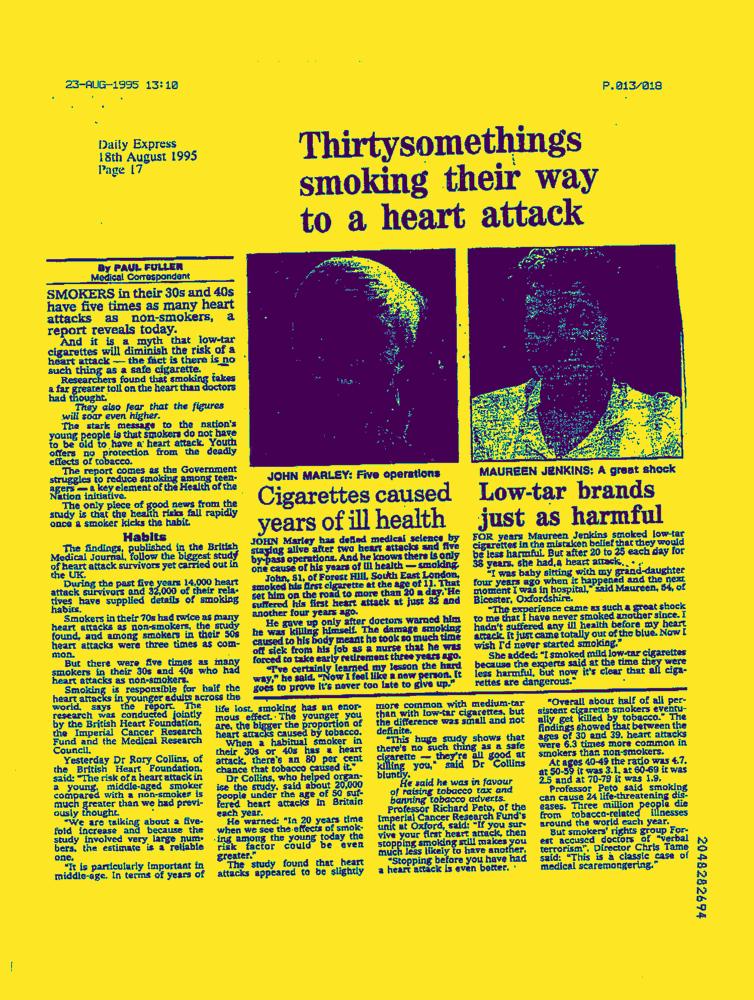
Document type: News-Article